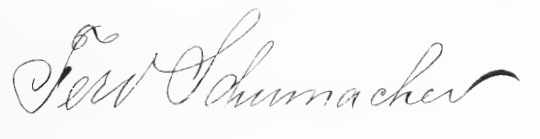
Signature of: ferdinand schumacher